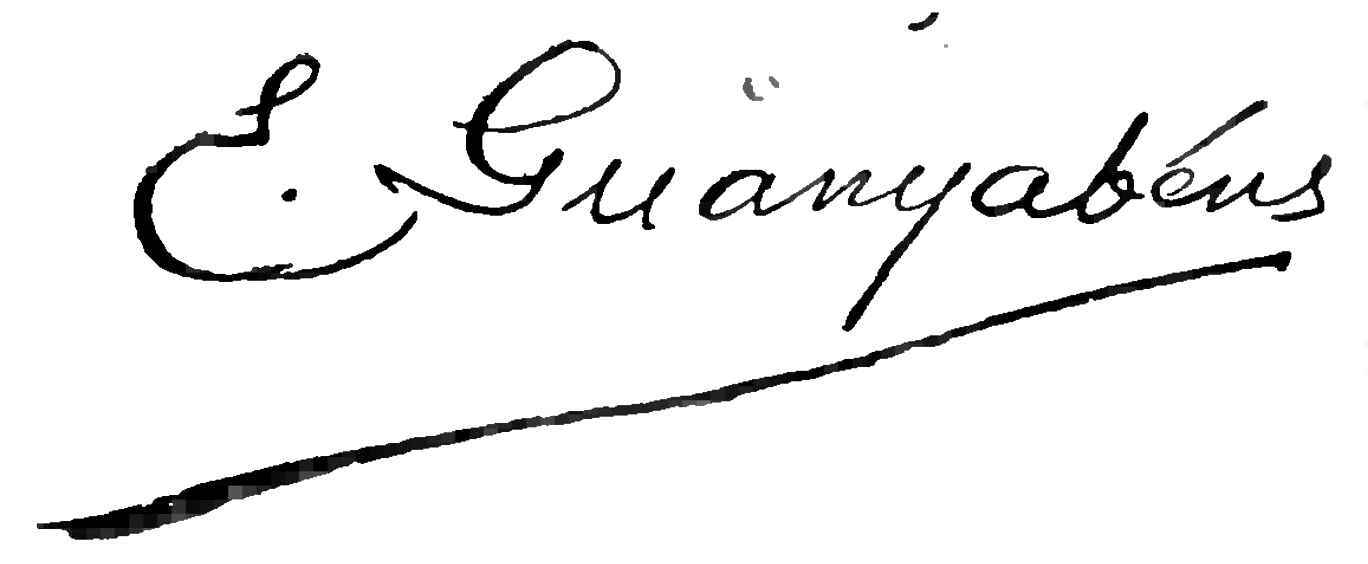
Signature of: emili guanyavents